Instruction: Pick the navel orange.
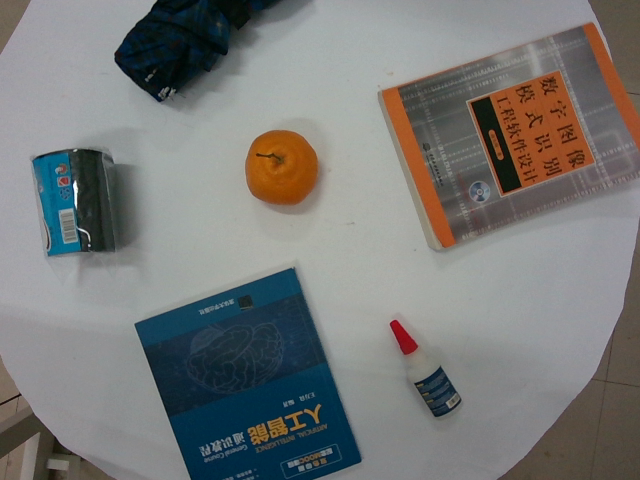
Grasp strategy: vertical